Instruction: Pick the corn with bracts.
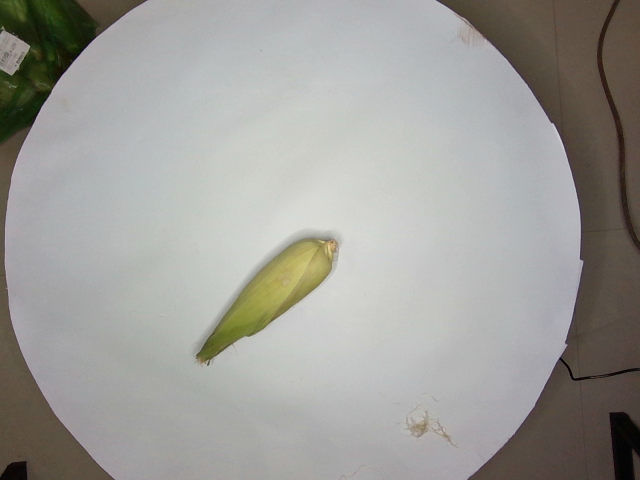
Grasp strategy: vertical